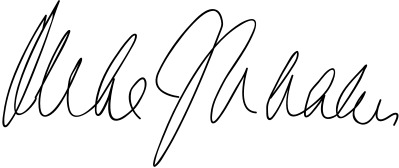
Signature of: michael dukakis